Question: Which state is mentioned in the document?
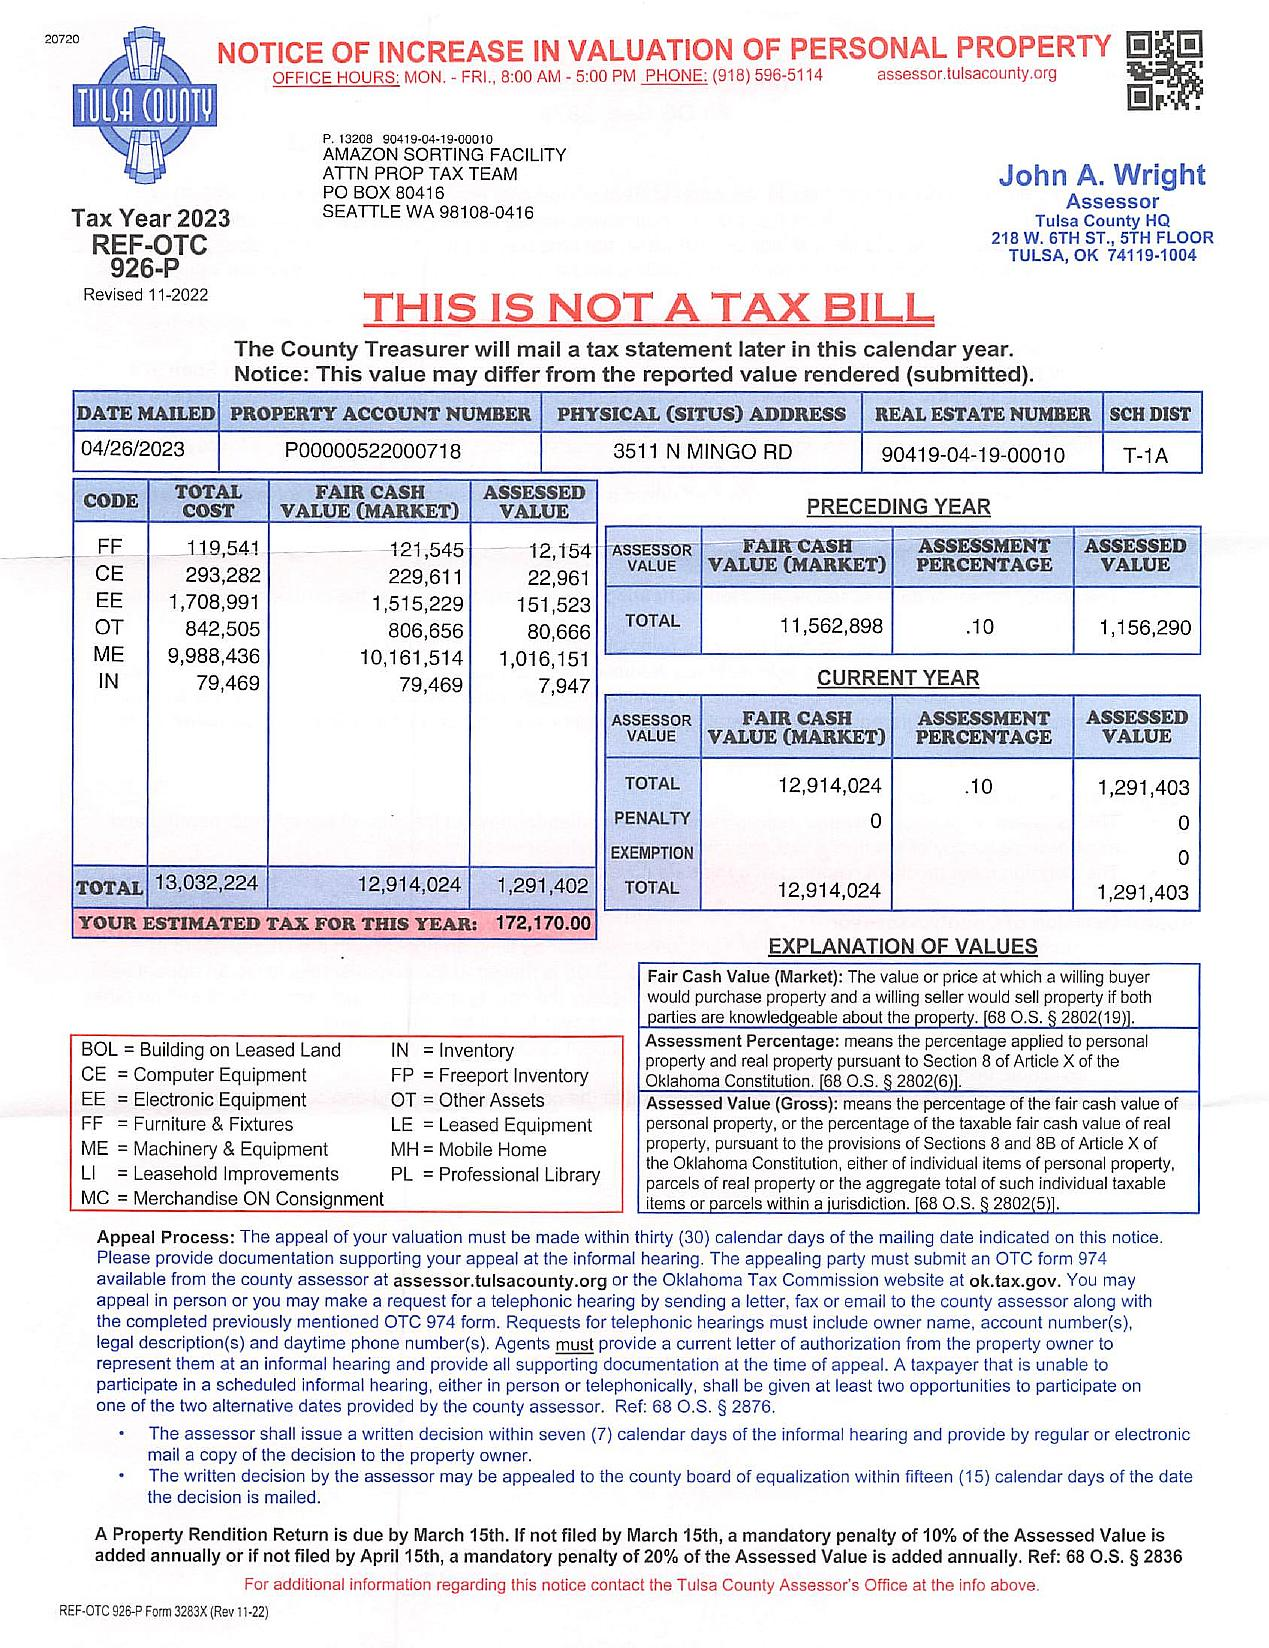
Answer: "OK"